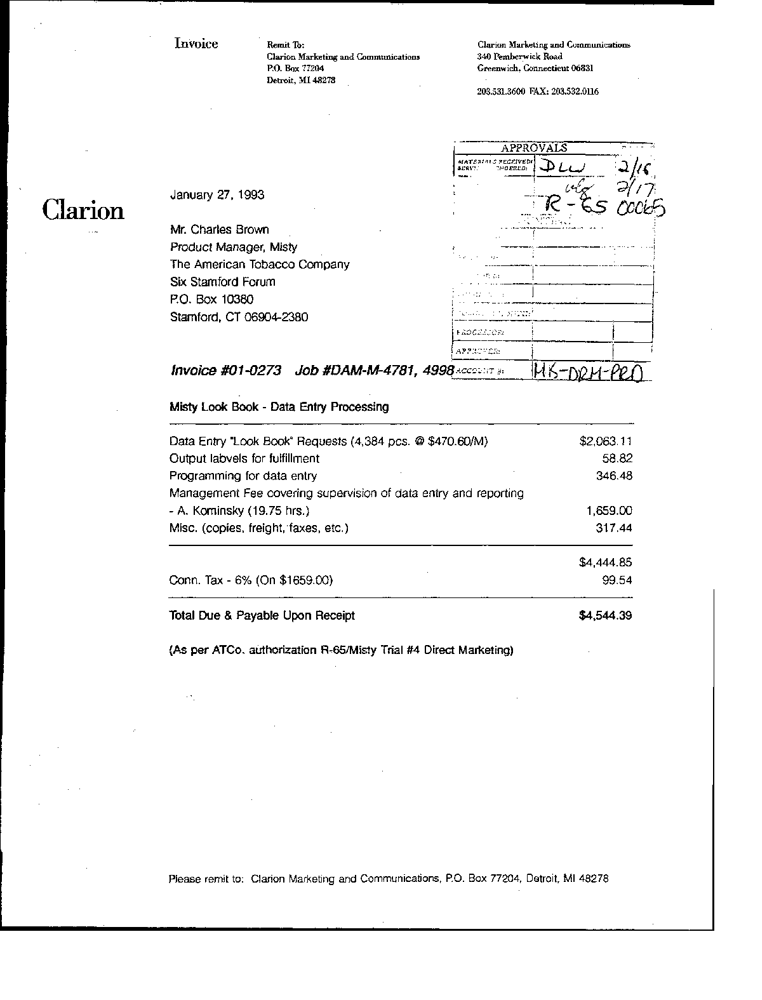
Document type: Invoice